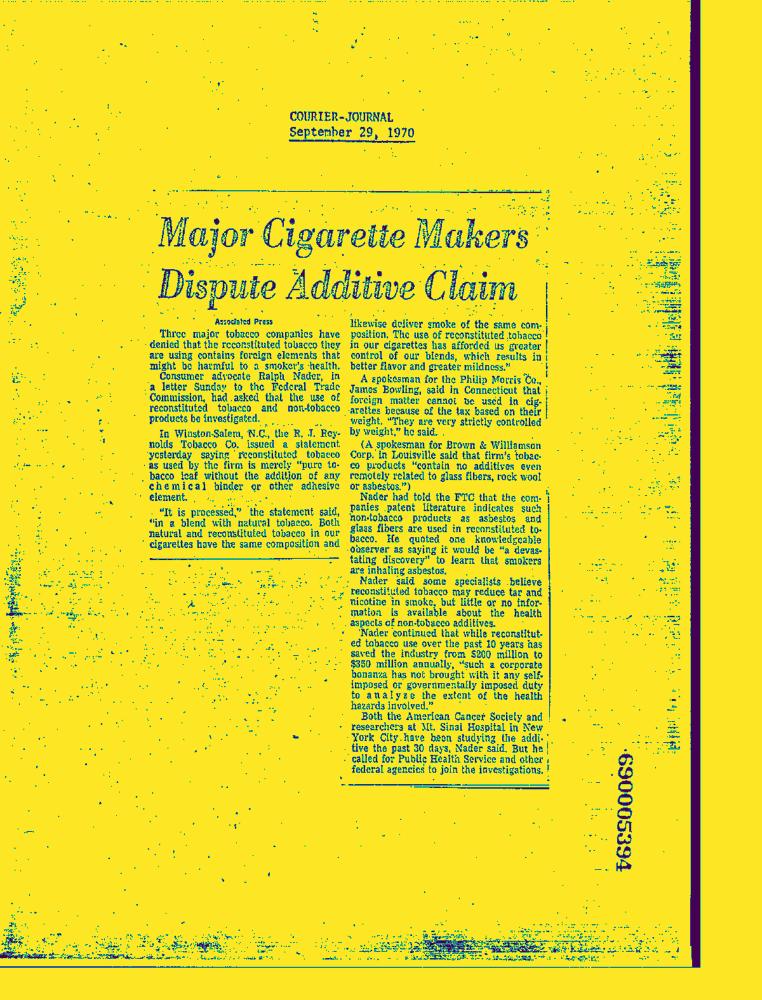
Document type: News-Article